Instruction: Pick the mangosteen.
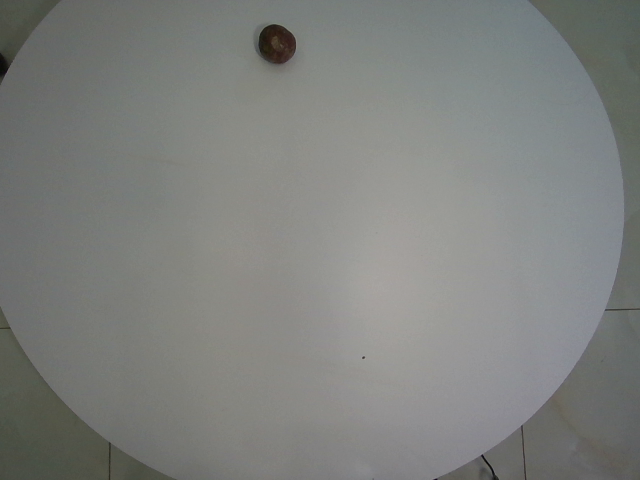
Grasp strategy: vertical